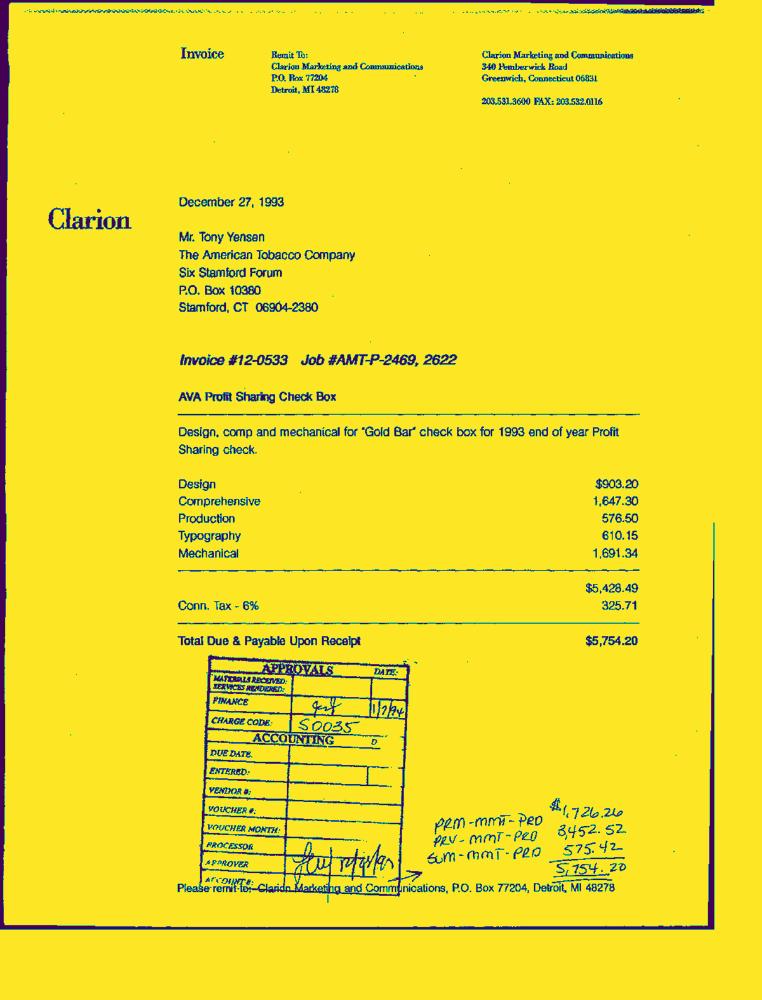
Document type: Invoice-Doc